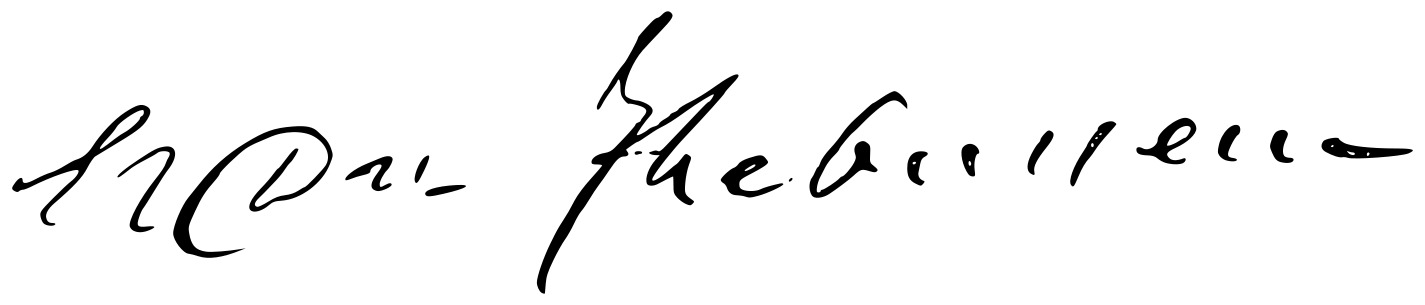
Signature of: mariano pardo de figueroa